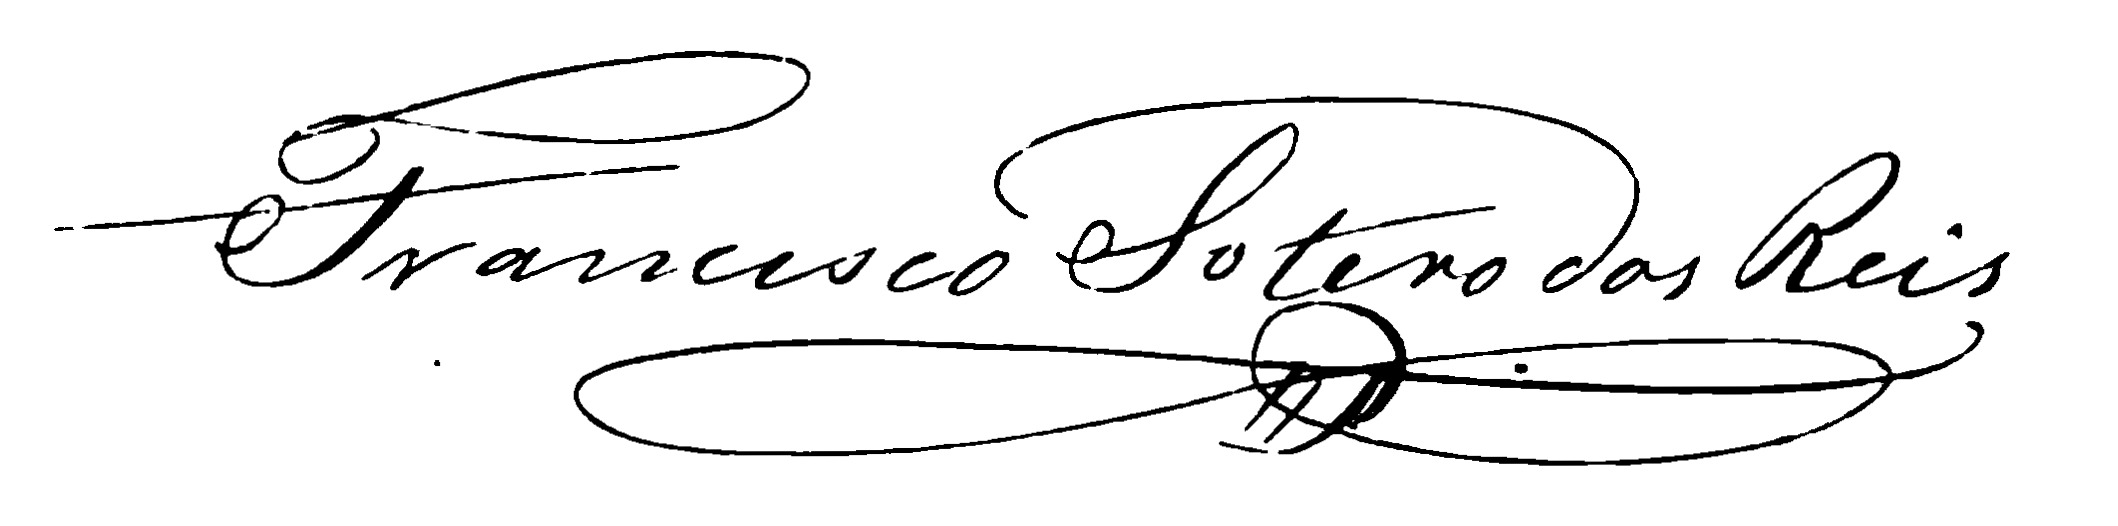
Signature of: sotero dos reis